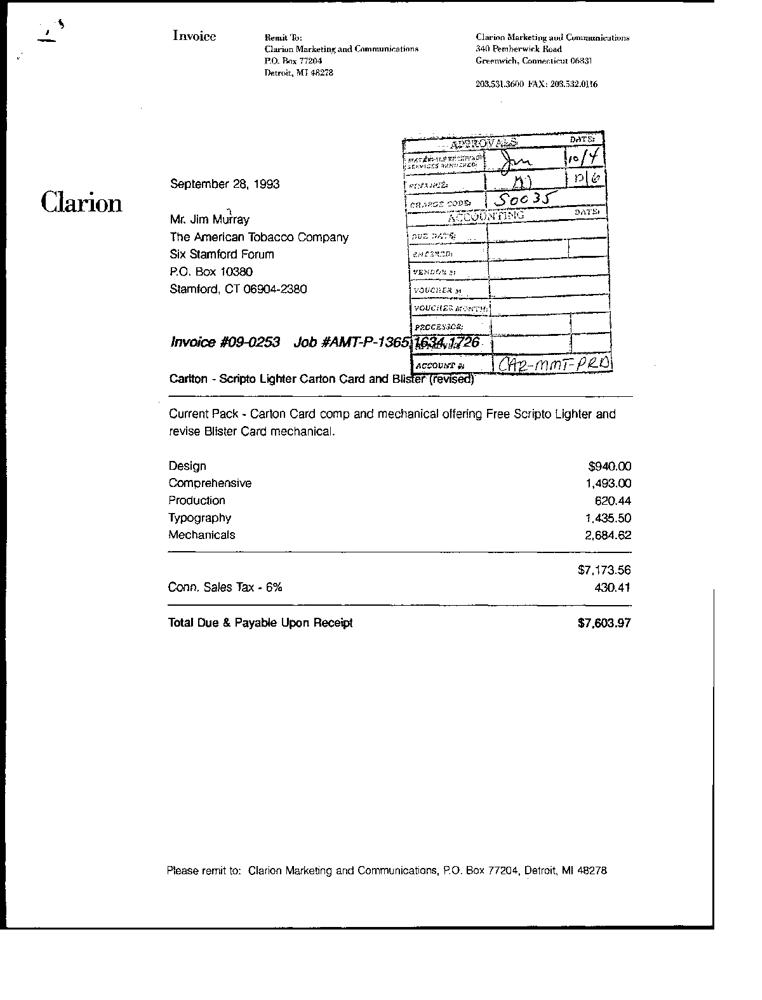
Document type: Invoice